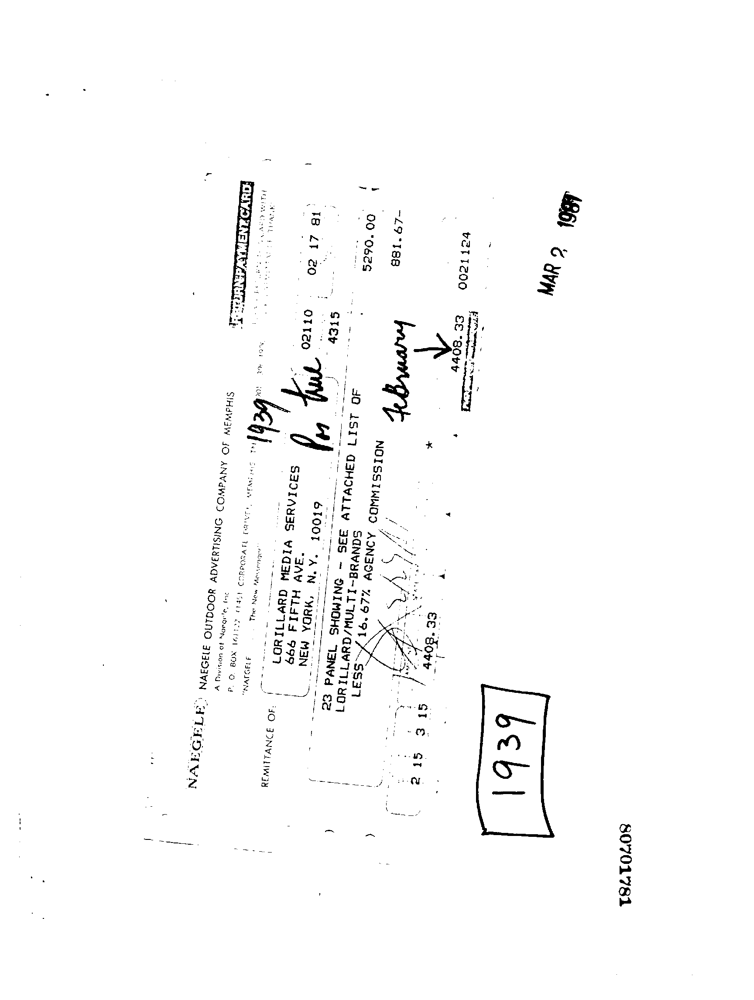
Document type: Invoice